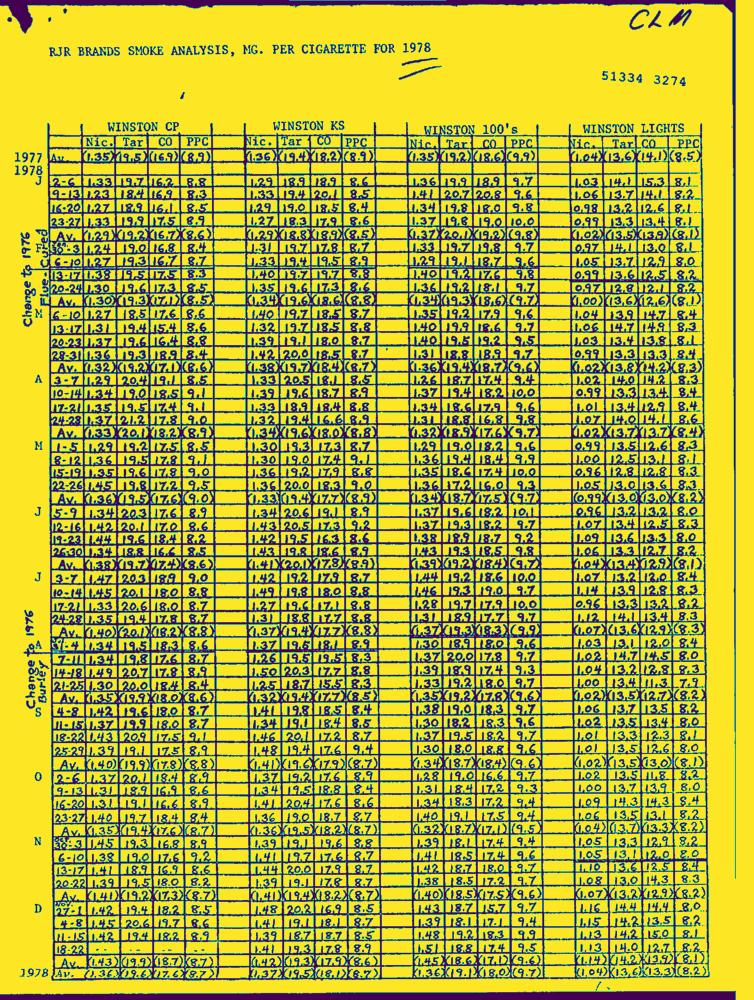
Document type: Hand-Written